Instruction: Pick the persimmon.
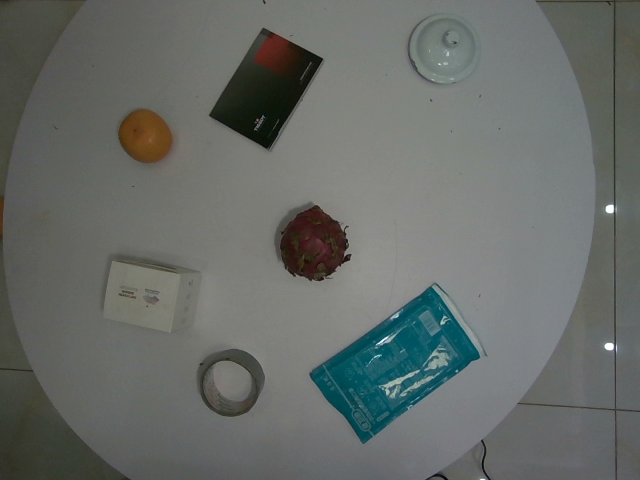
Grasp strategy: vertical